Question: Explain the disease:
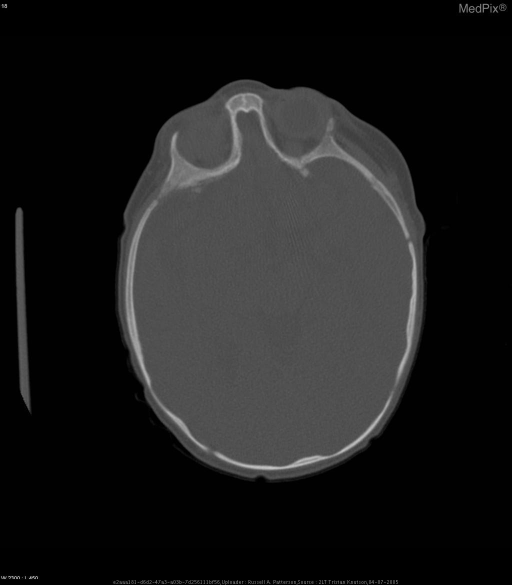
Answer: The disease is discussed as: Craniosynostosis is the early fusion of one or more of the cranial sutures.  The incidence of craniosynostosis in newborns is approximately .4 per 1000; and, less than 10% involve the metopic suture.  Metopic craniosynostosis  usually only has cosmetic consequences, and the patients usually have normal intellectual development. This condition is usually idiopathic, but there are other varieties of craniosynostosis that are components of syndromes.